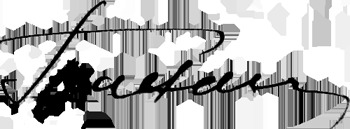
Signature of: gennady granatkin